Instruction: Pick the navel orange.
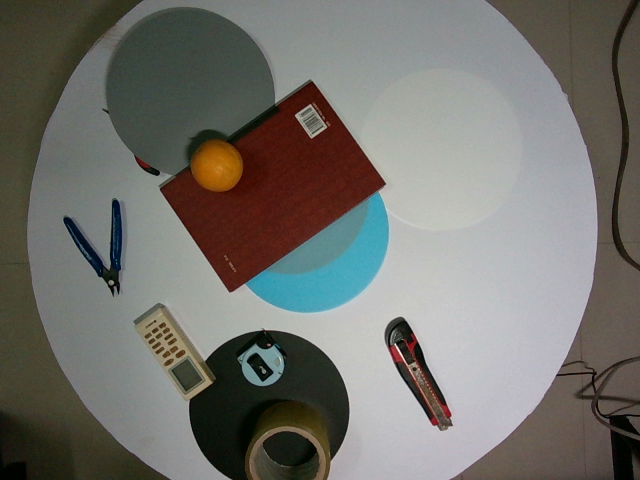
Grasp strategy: vertical